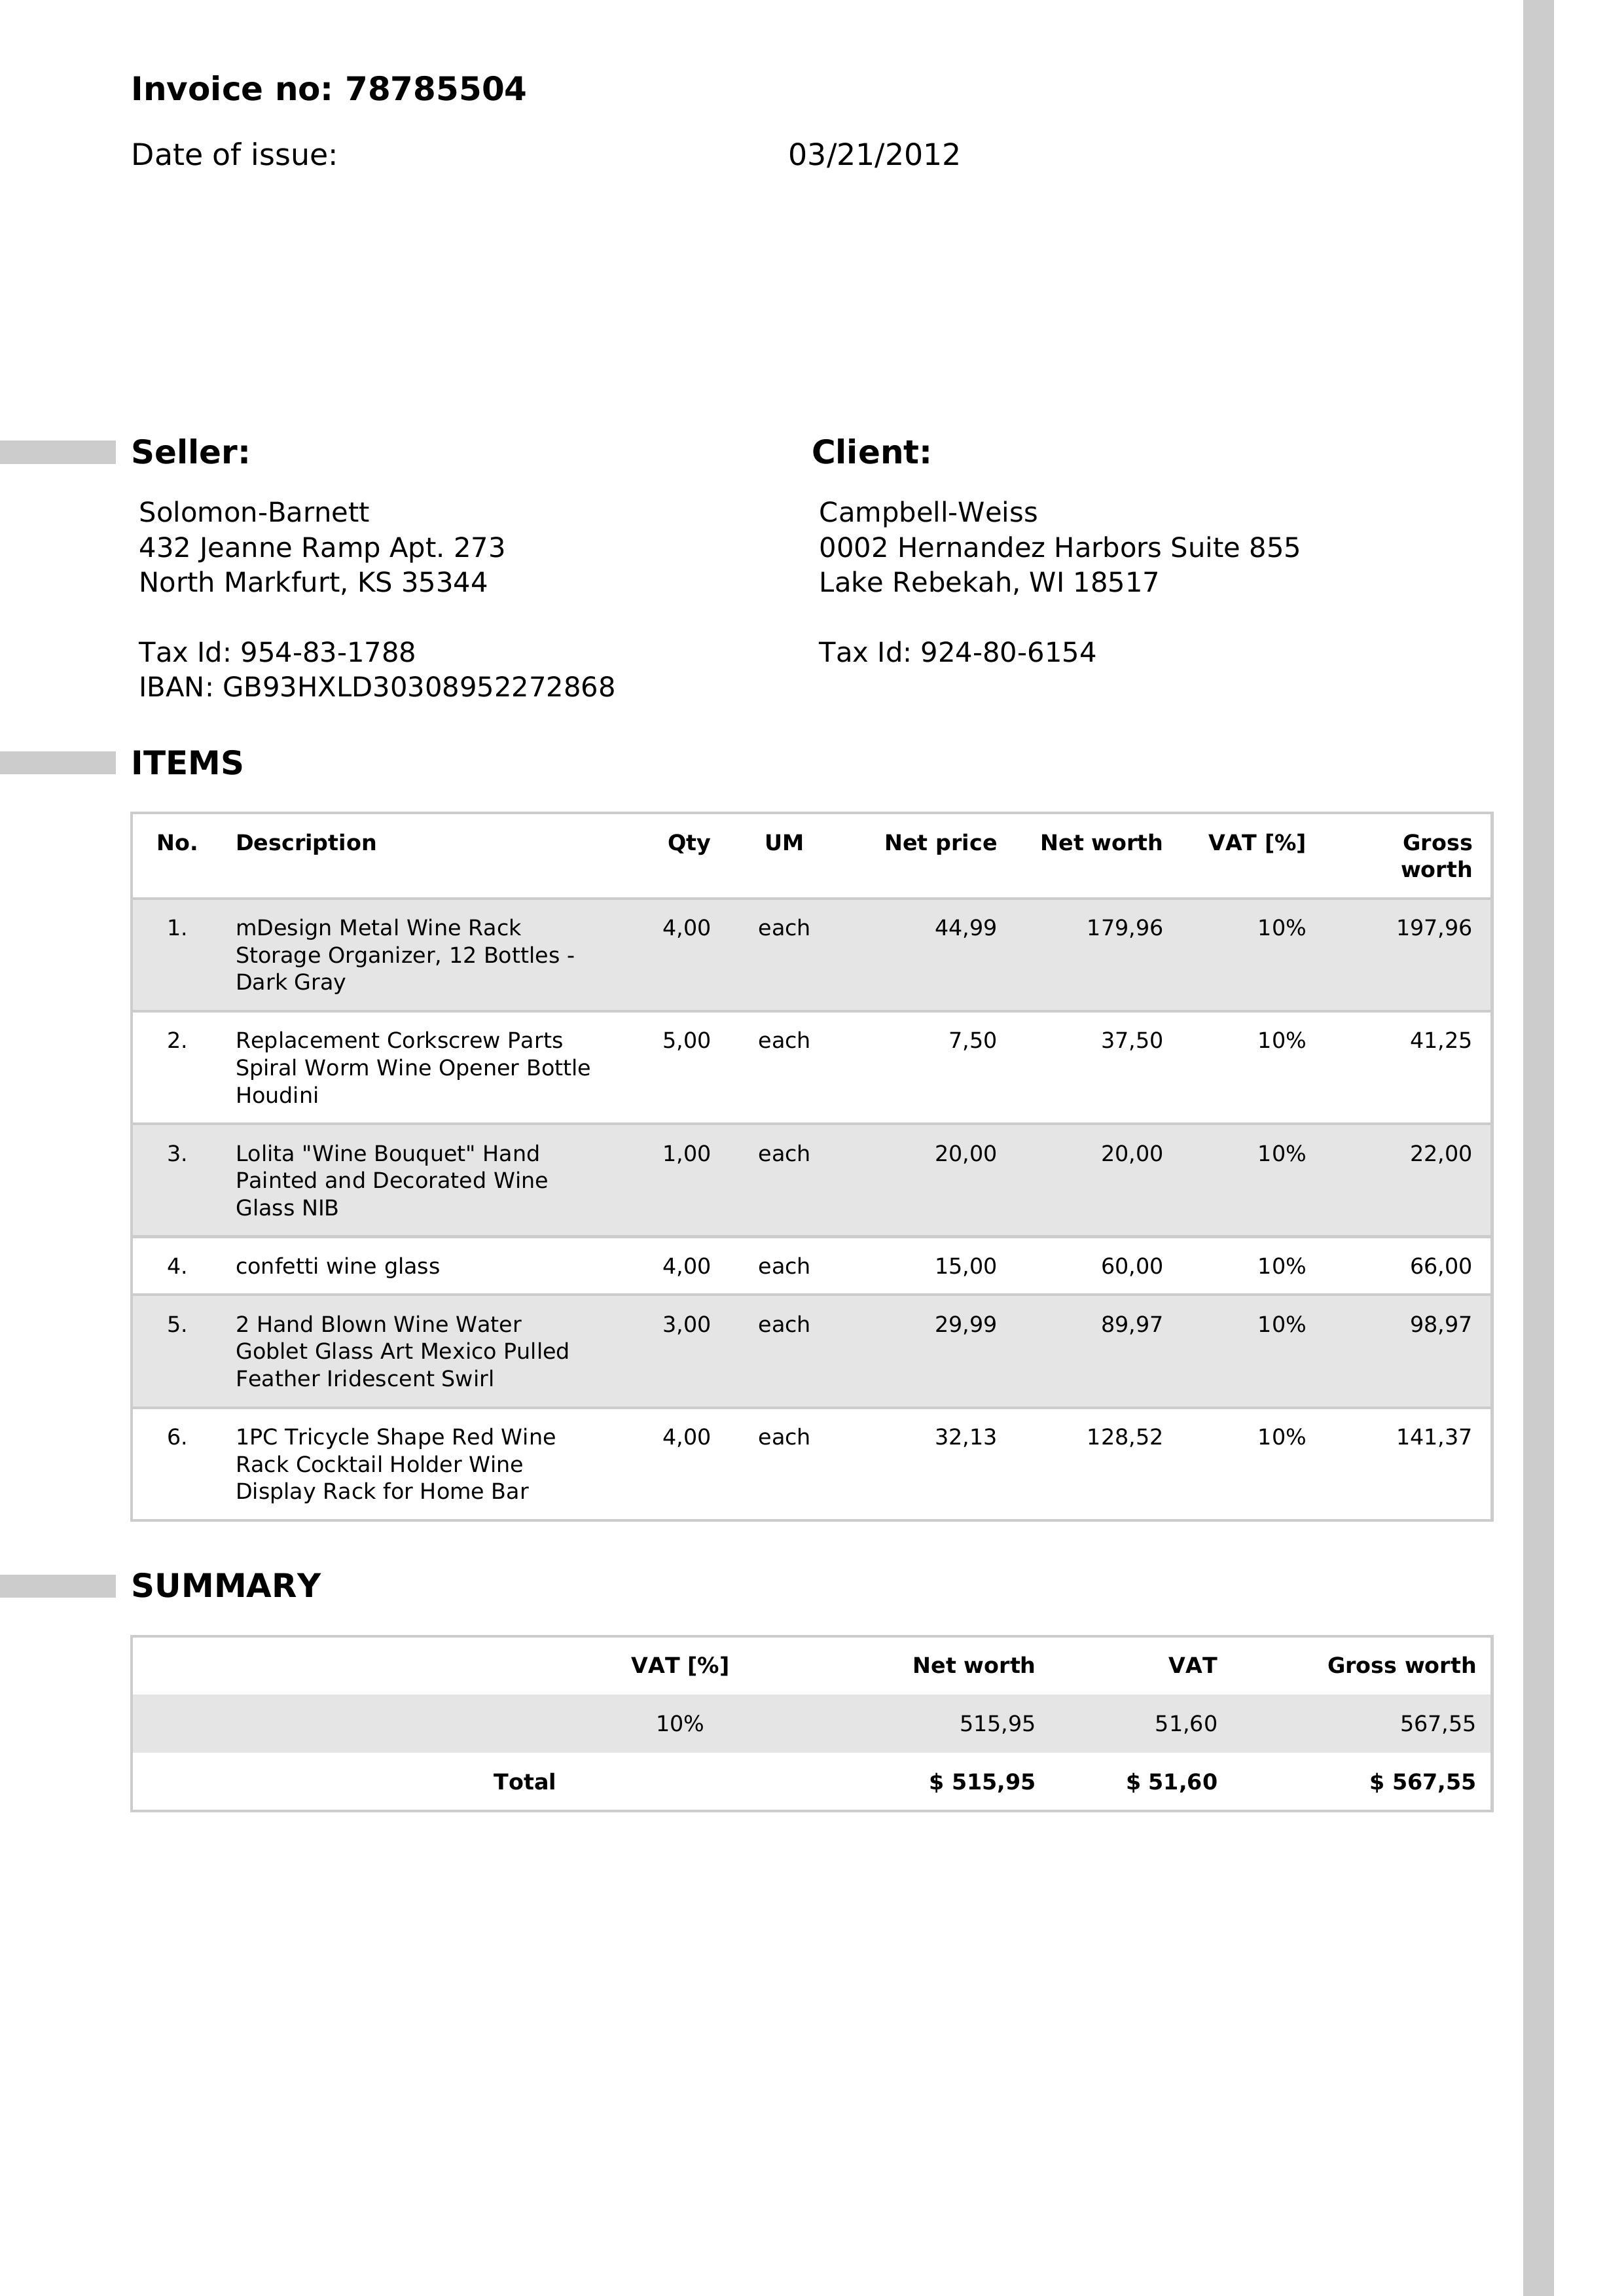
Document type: Invoice